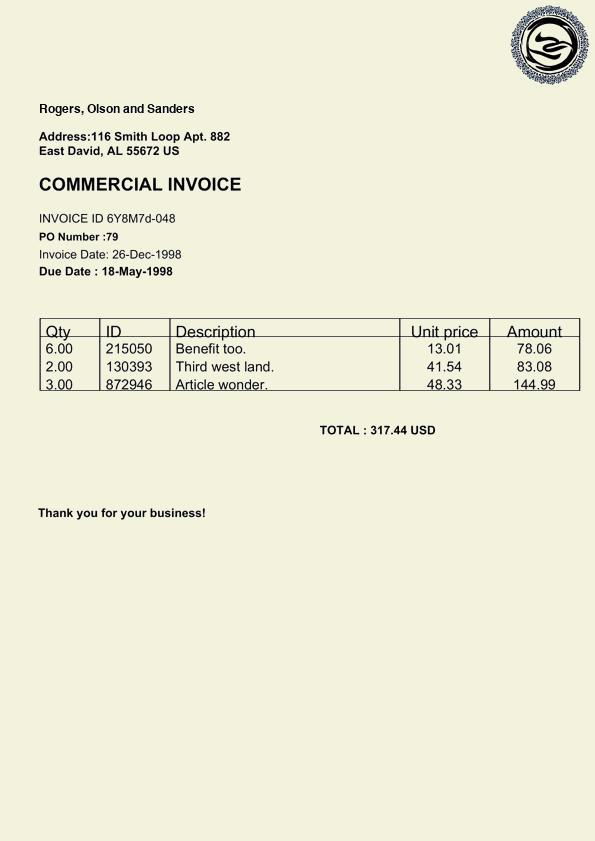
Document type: Invoice